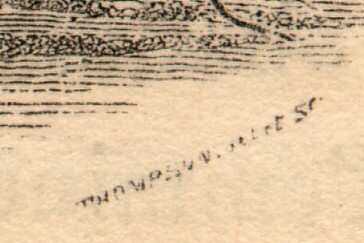
Signature of: john thompson